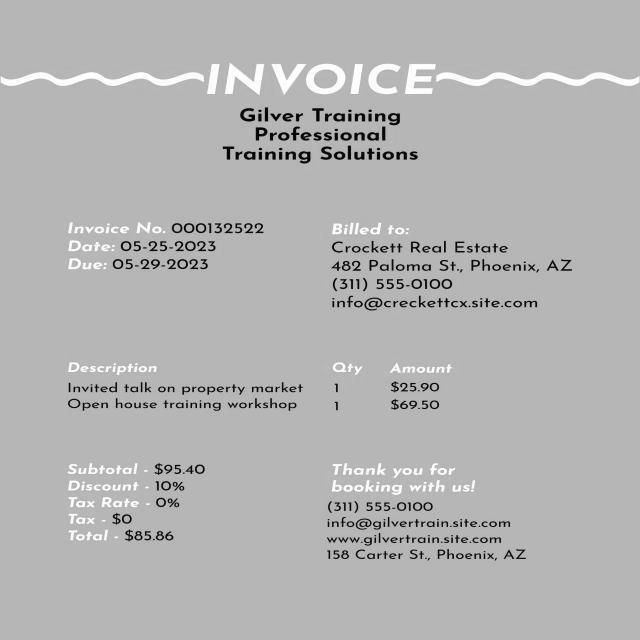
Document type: Invoice